Identify and extract the amount in words, amount in numbers, payee name, cheque date, and bank name from the image.
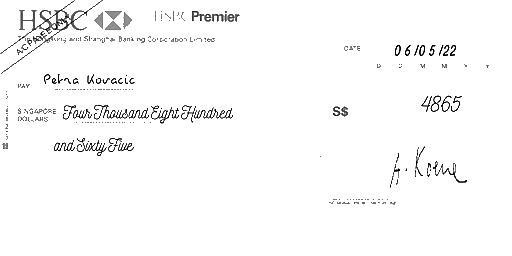
amt_in_words: Four Thousand Eight Hundred and Sixty Five
amt_in_figures: 4865
payee_name: Petra Kovacic
bank_name: HSBC
cheque_date: 06/05/22